Question: What is the address or location of the property listed in the document?
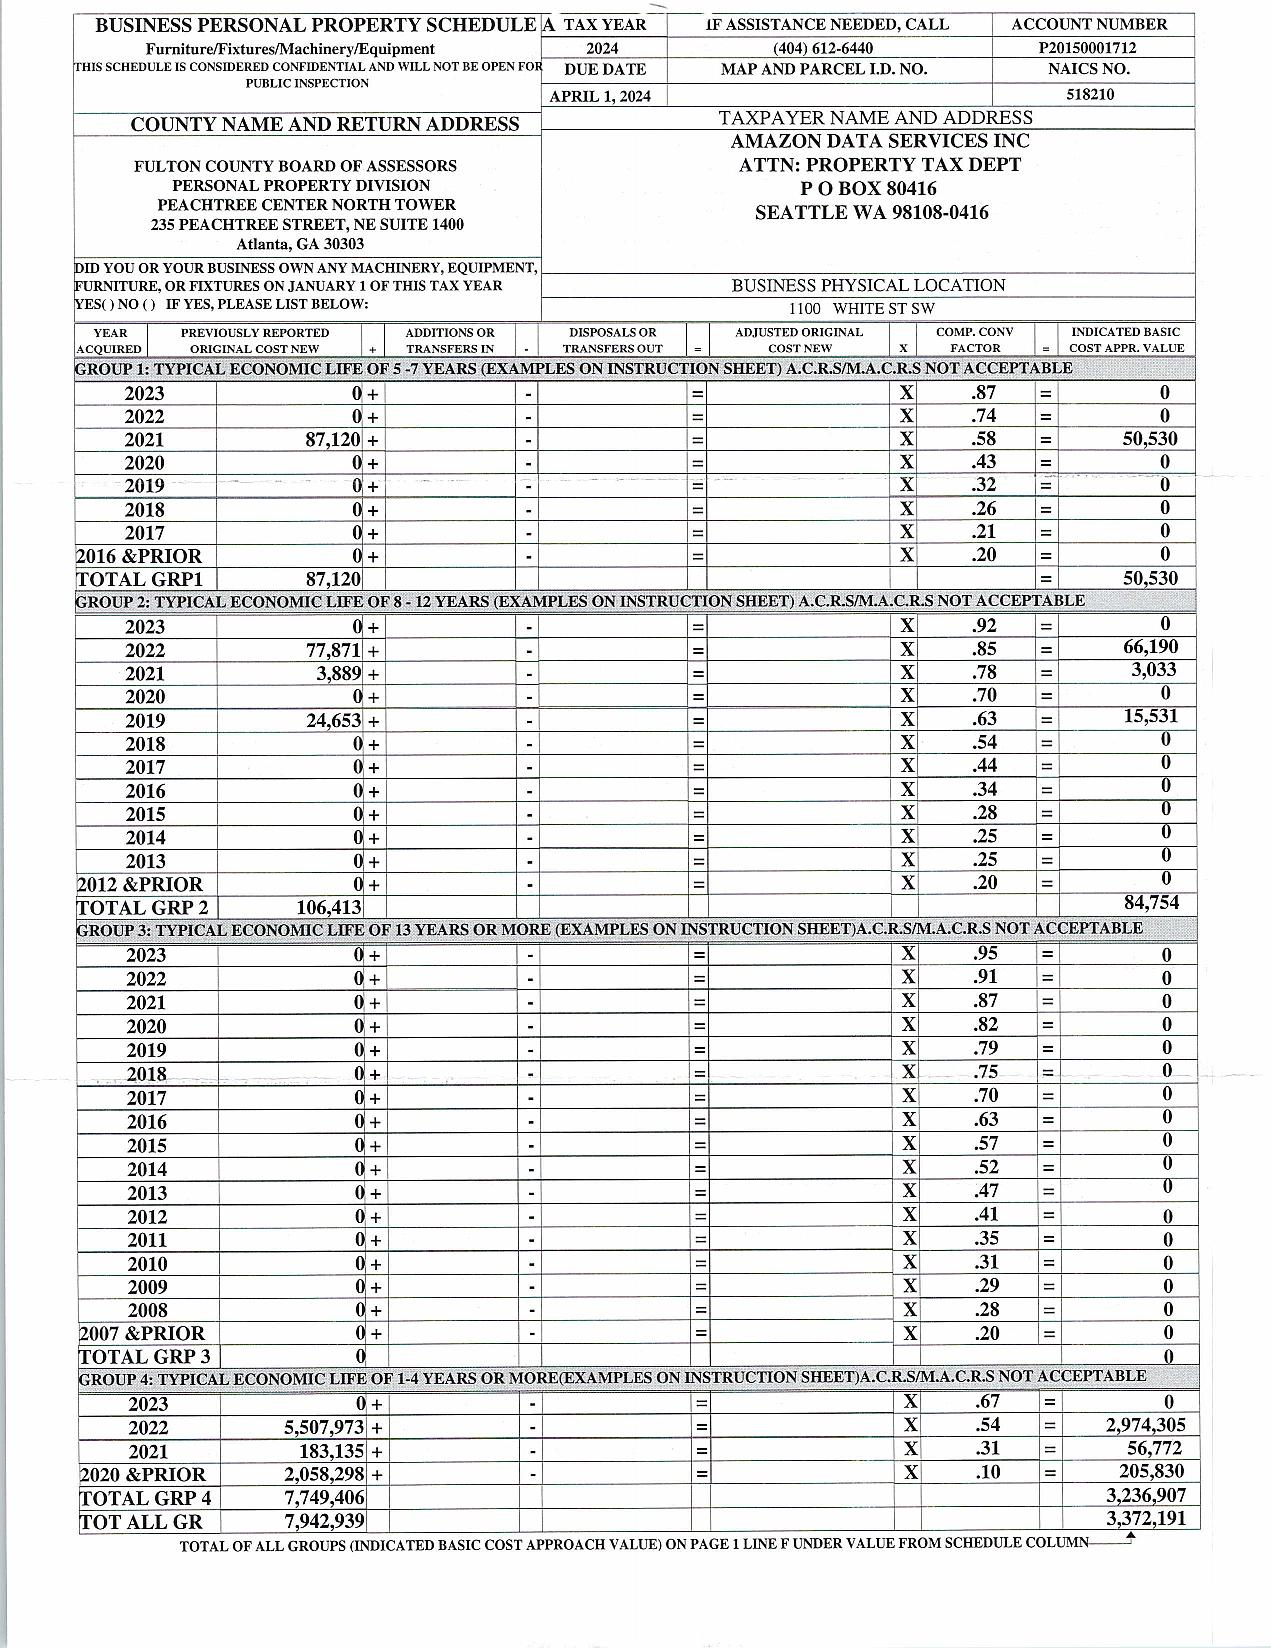
Answer: "1100 WHITE ST SW"